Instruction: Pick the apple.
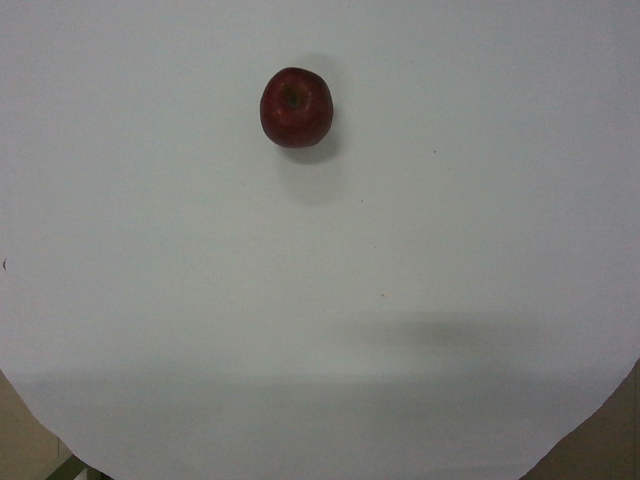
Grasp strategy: vertical